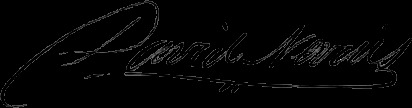
Signature of: david nevins sr